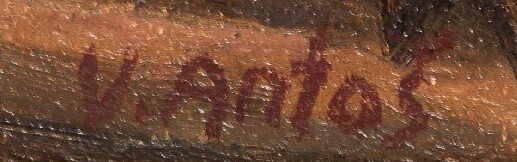
Signature of: václav antoš